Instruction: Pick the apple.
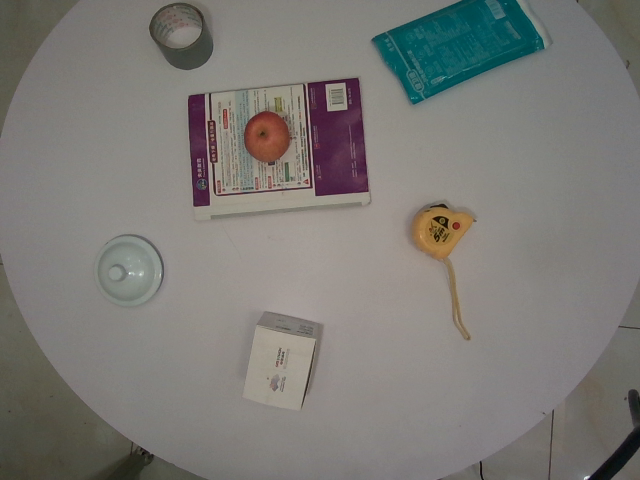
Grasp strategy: vertical